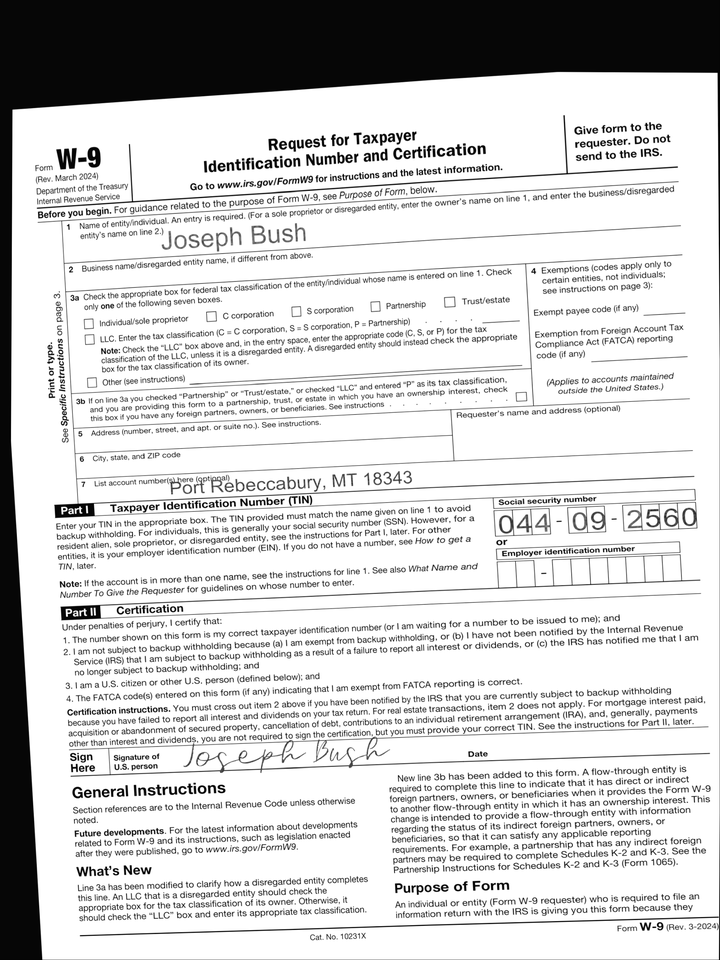
adr2: Port Rebeccabury, MT 18343
cbx: no
ssn: 044092560
enm: Joseph Bush